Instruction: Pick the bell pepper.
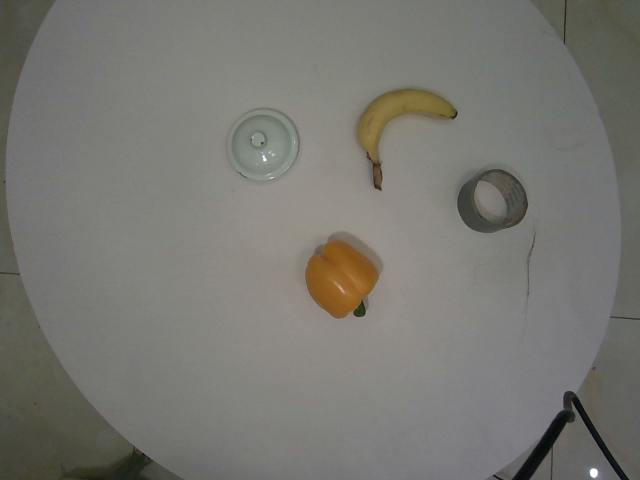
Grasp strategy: vertical